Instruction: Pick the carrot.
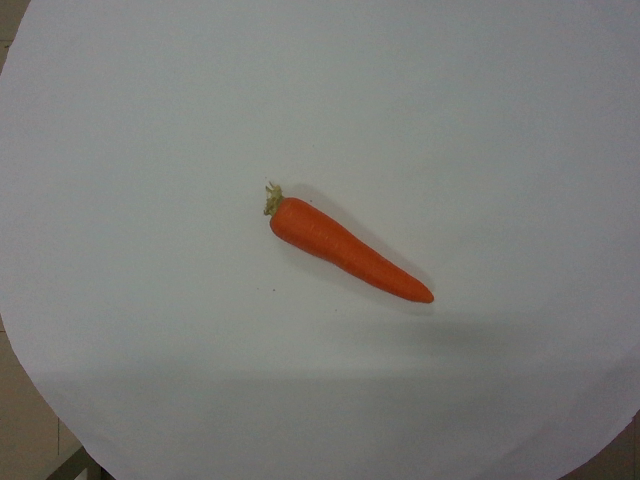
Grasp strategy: vertical